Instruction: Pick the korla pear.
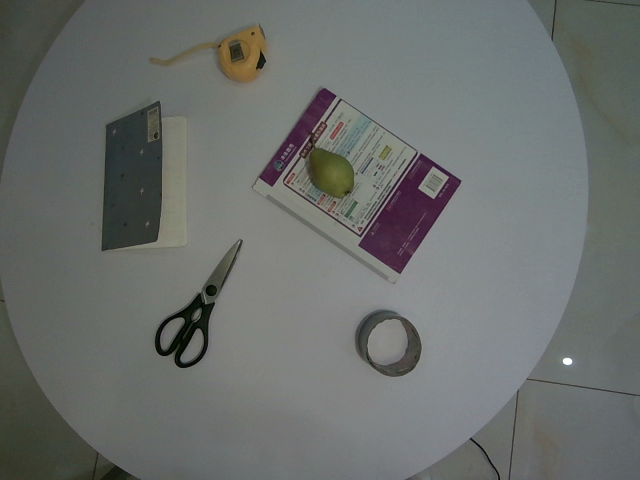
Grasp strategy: vertical